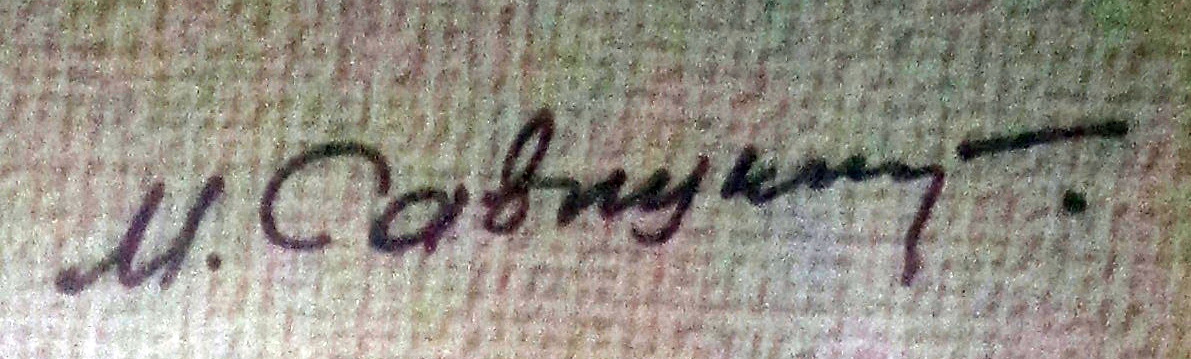
Signature of: mikhail savicki